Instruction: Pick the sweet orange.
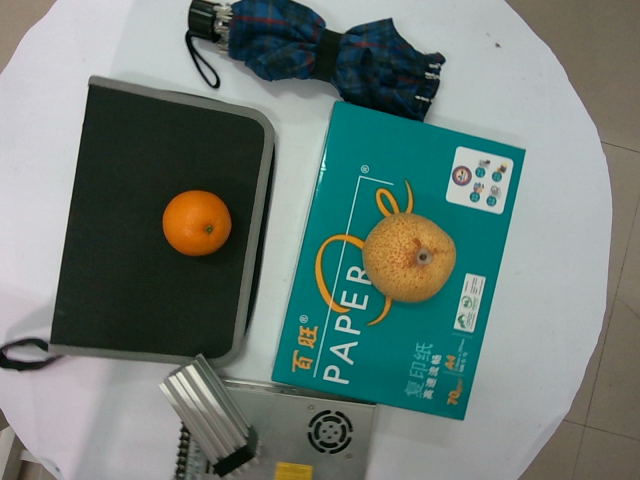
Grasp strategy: vertical